Question: How does the patient history play a role?
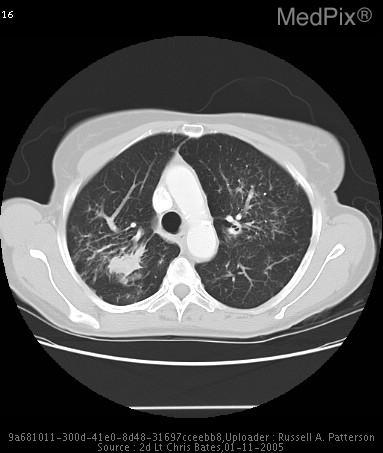
Answer: The patient's history of History (can include gestational age, or age in days, weeks, months):
70 y/o female for follow up CT scan to monitor for any pulmonary changes due to a recent 15lb weight loss, otherwise asymptomatic. is key in understanding the case.